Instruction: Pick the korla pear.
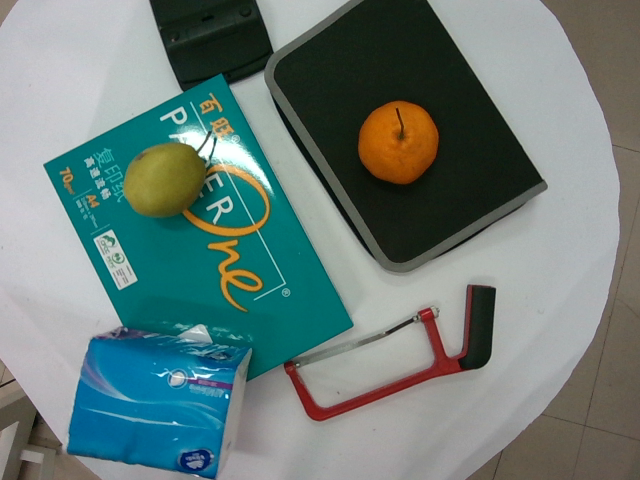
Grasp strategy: vertical